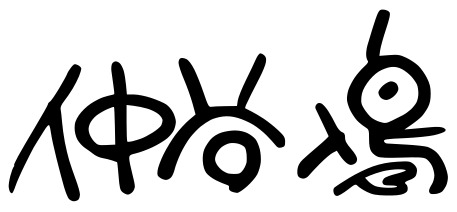
Signature of: nio nakatani